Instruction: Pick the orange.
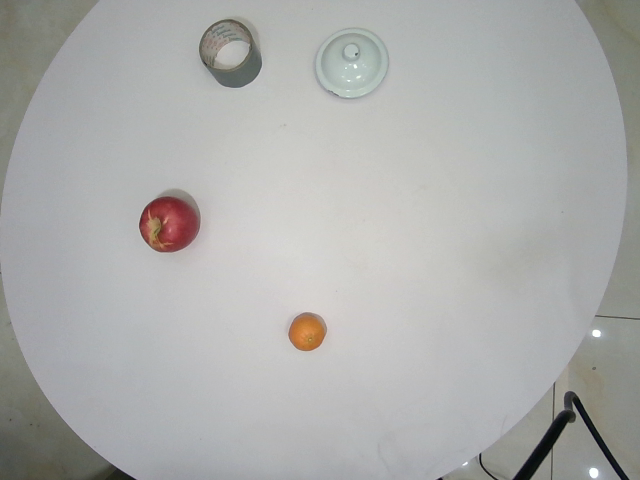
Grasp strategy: vertical